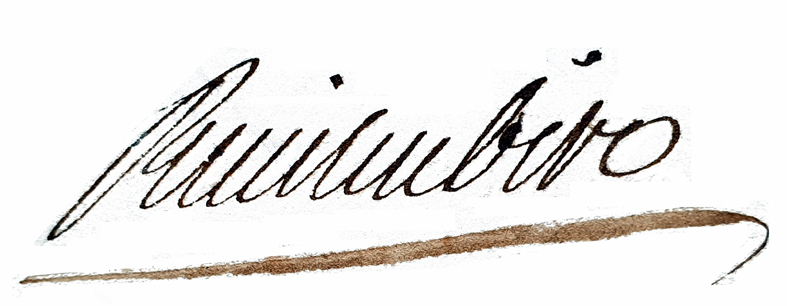
Signature of: charles claude de ruis embito